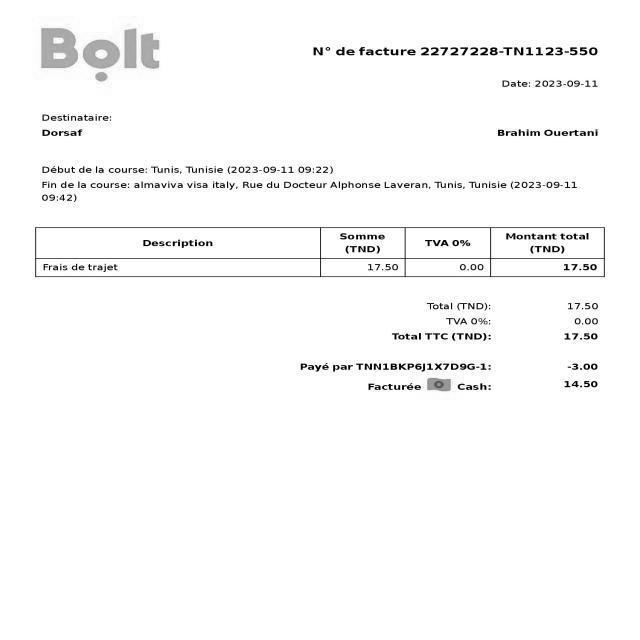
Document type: Invoice